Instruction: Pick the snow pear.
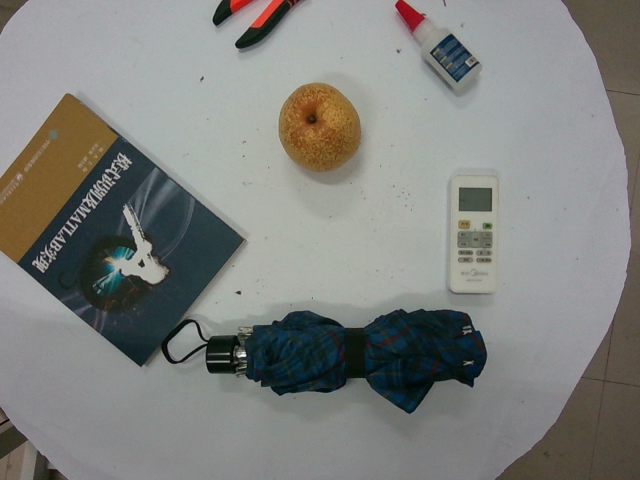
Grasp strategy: vertical